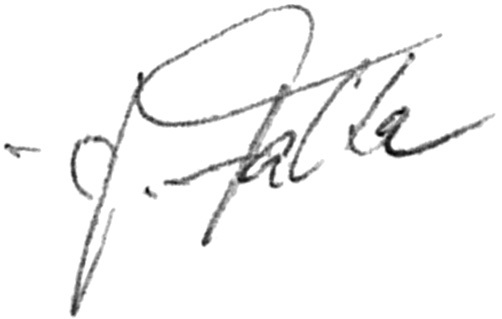
Signature of: jaroslav falta